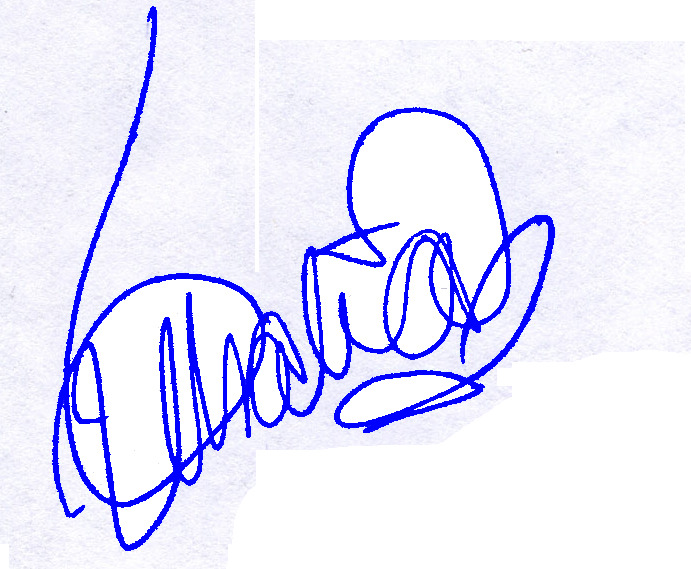
Signature of: thalía